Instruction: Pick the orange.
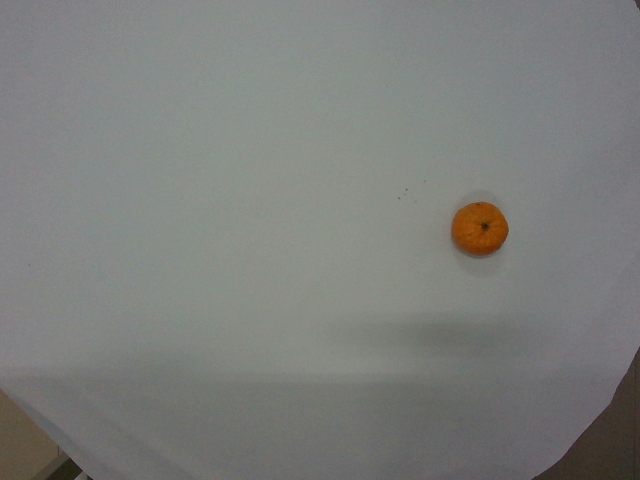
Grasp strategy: vertical